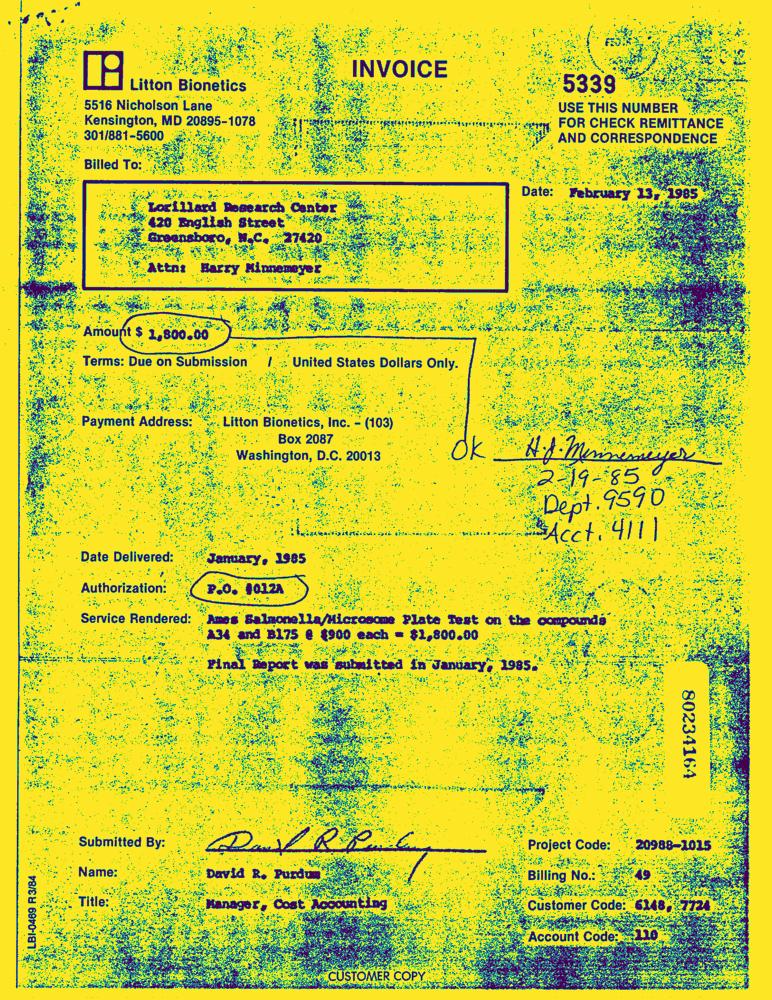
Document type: Invoice-Doc